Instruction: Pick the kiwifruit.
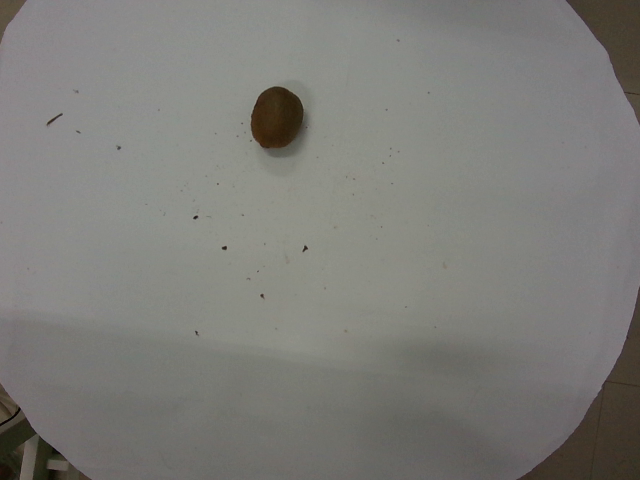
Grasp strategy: vertical